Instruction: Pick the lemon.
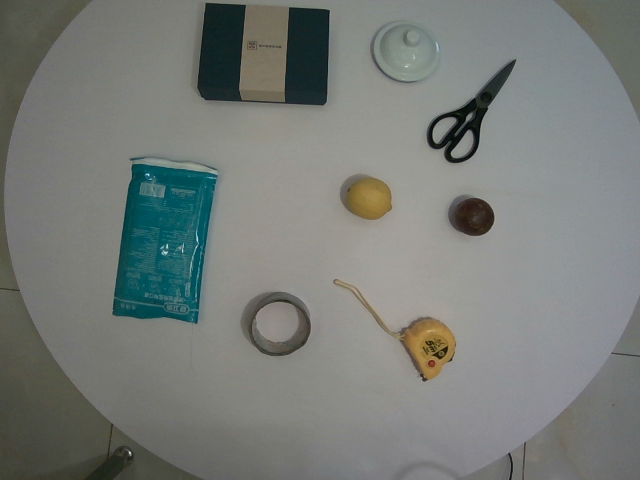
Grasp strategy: vertical